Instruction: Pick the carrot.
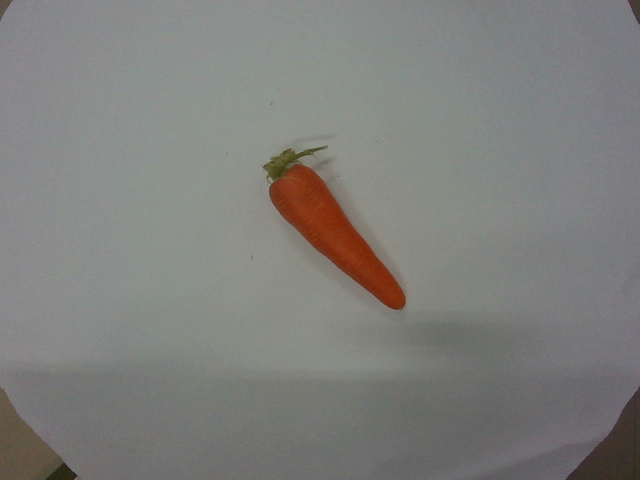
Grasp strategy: vertical